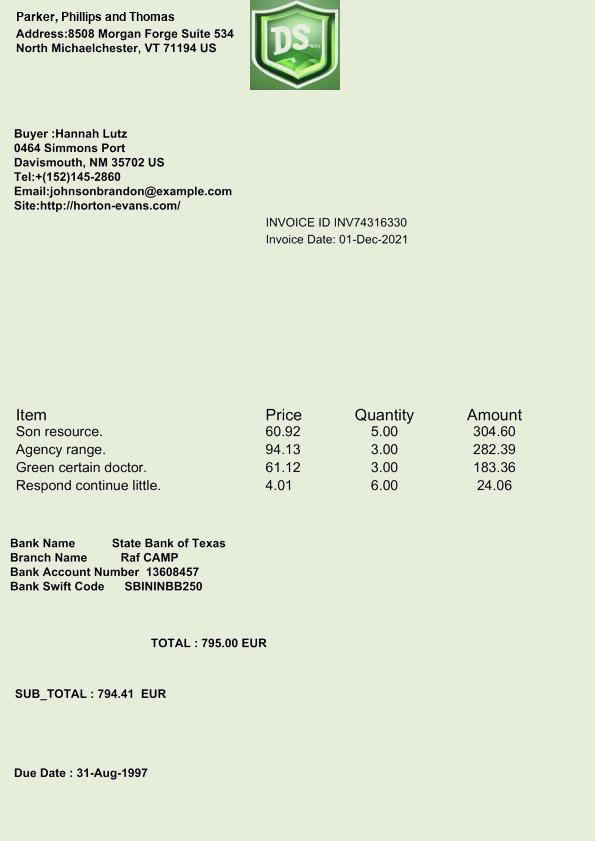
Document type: Invoice